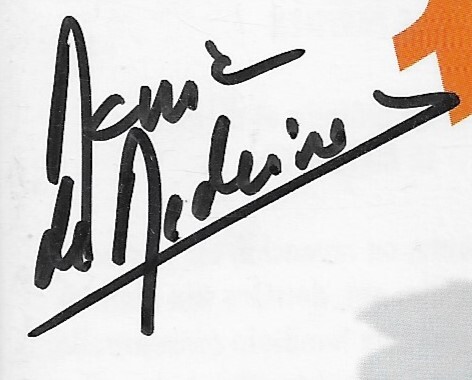
Signature of: maria de medeiros